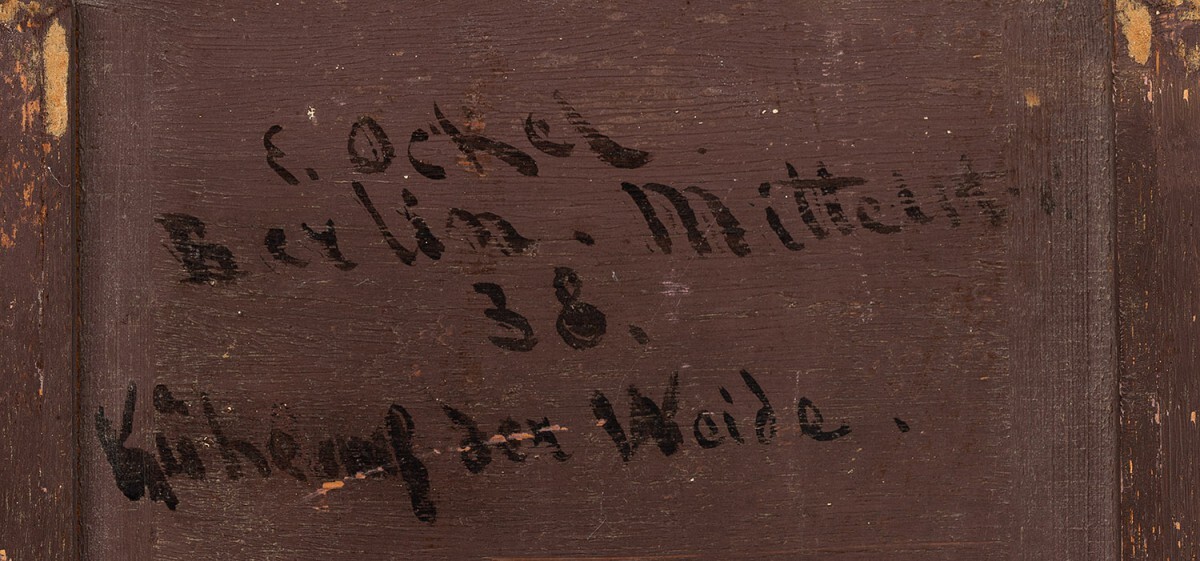
Signature of: eduard ockel